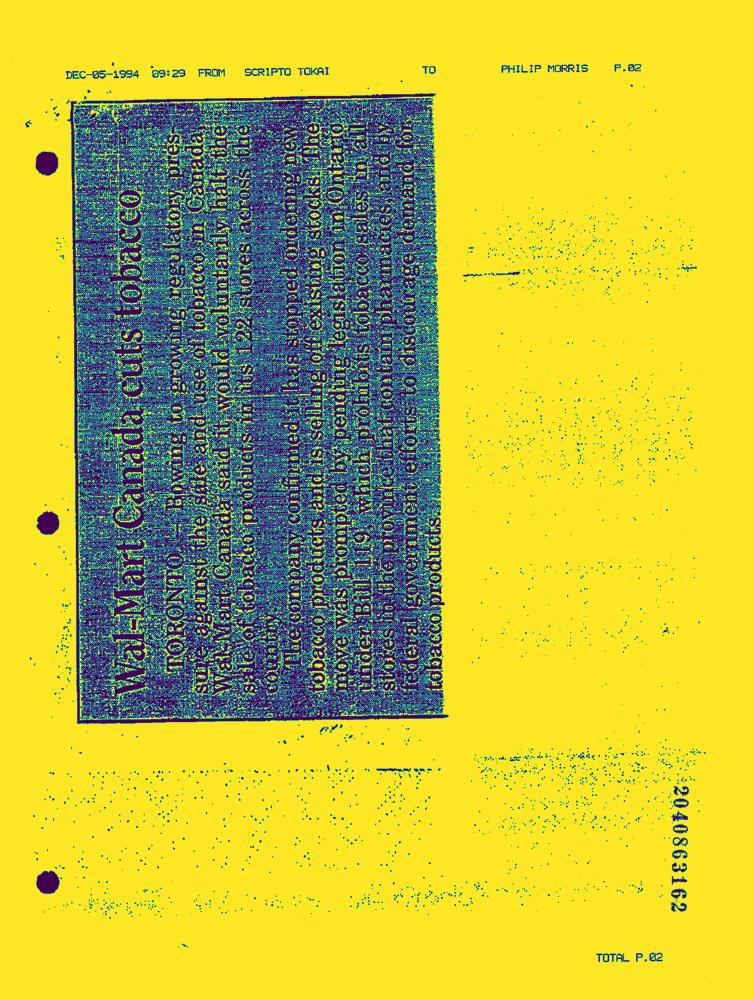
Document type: News-Article